Question: What is the name of the tenant mentioned in the document?
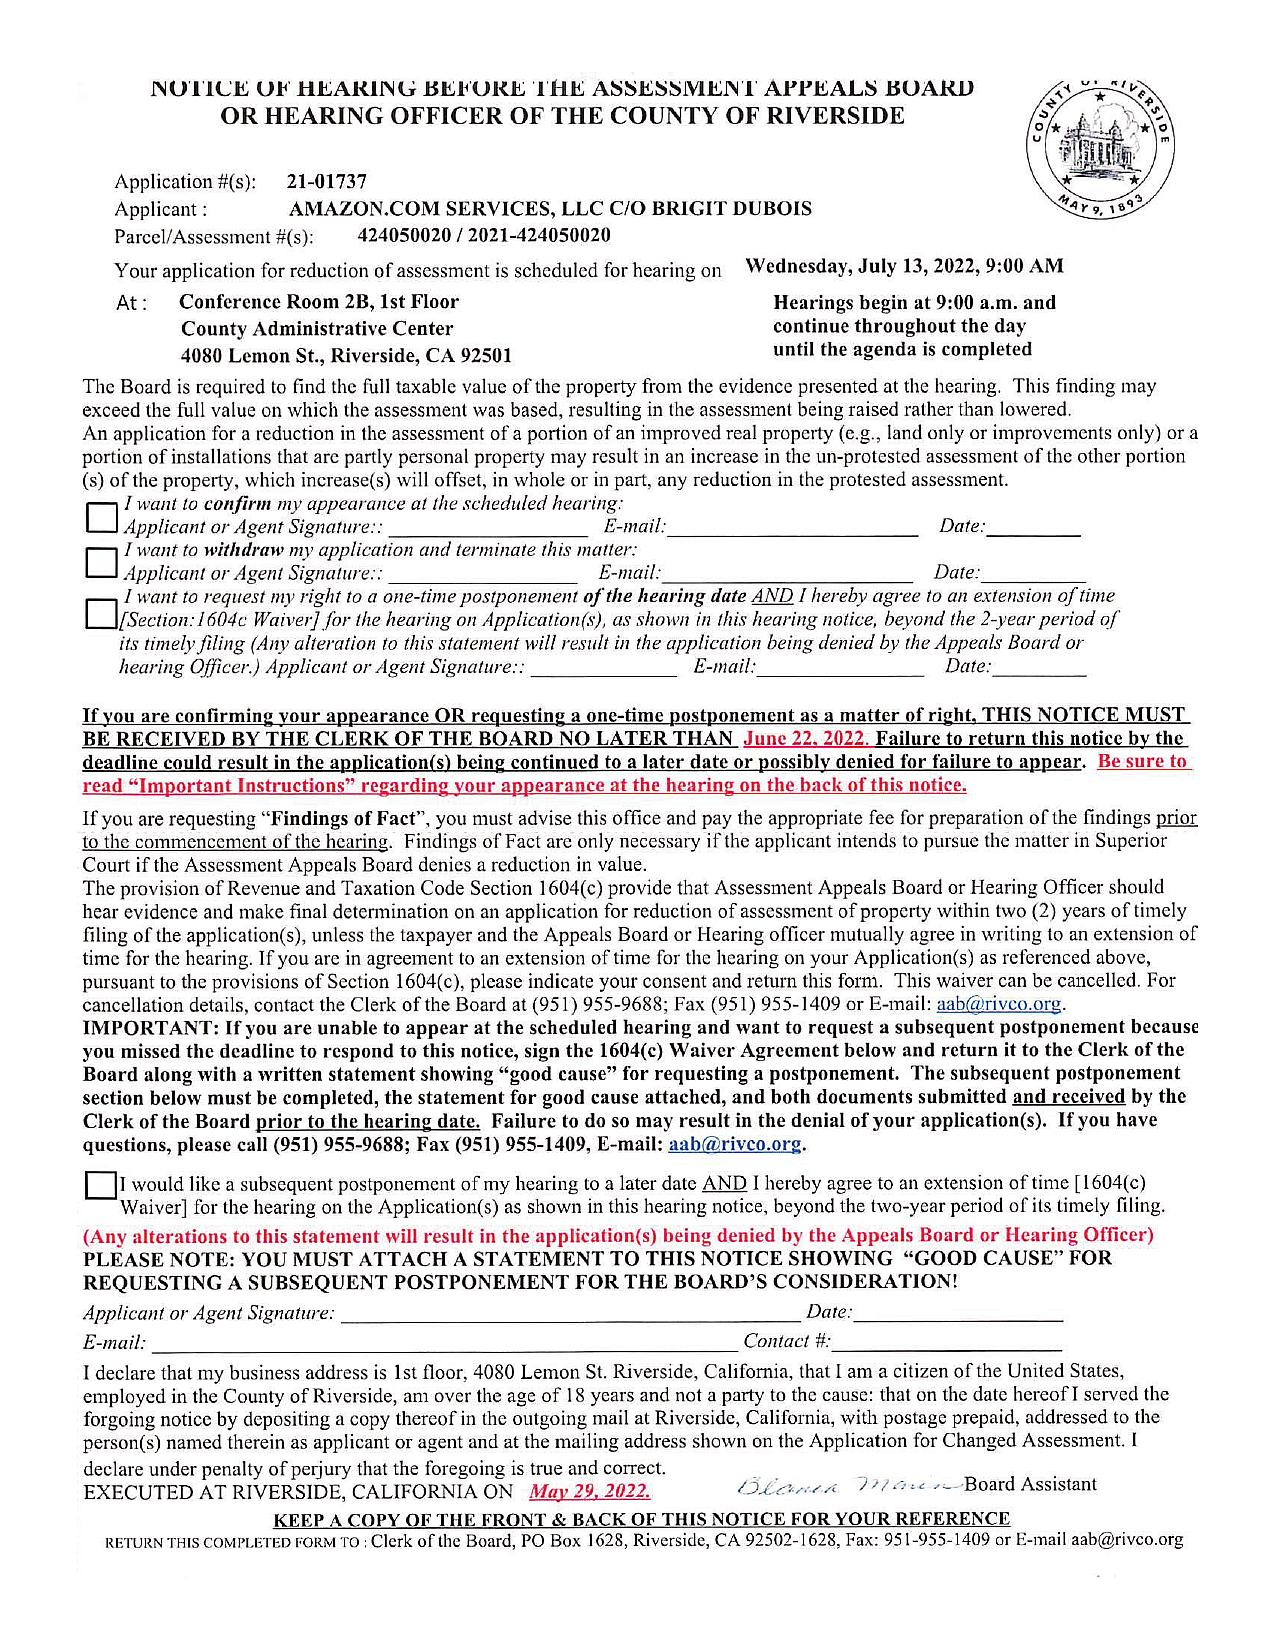
Answer: "AMAZON.COM SERVICES, LLC C/O BRIGIT DUBOIS"